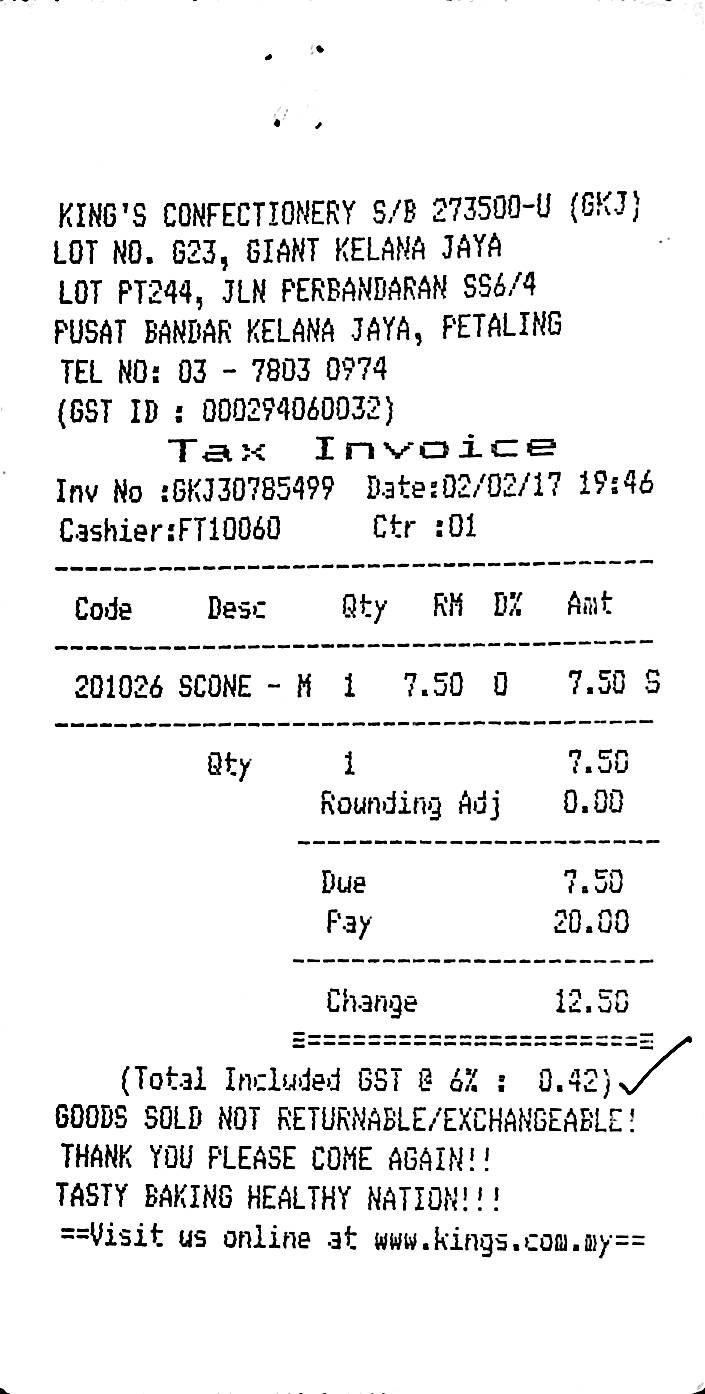
KING'S CONFECTIONERY S/B 273500-U (GKJ)
LOT NO. G23, GIANT KELANA JAYA
LOT PT244, JLN PERBANDARAN SS6/4
PUSAT BANDAR KELANA JAYA, PETALING
TEL NO: 03 - 7803 0974
(GST ID : 000294060032)
TAX INVOICE
INV NO :GKJ30785499
DATE:02/02/17 19:46
CASHIER:FT10060
CTR :01
CODE
DESC
QTY
RM
D%
AMT
201026 SCONE - M
1
7.50
0
7.50 S
QTY
1
7.50
ROUNDING ADJ
0.00
DUE
7.50
PAY
20.00
CHANGE
12.50
(TOTAL INCLUDED GST @ 6% : 0.42)
GOODS SOLD NOT RETURNABLE/EXCHANGEABLE!
THANK YOU PLEASE COME AGAIN!!
TASTY BAKING HEALTHY NATION!!!
==VISIT US ONLINE AT WWW.KINGS.COM.MY==